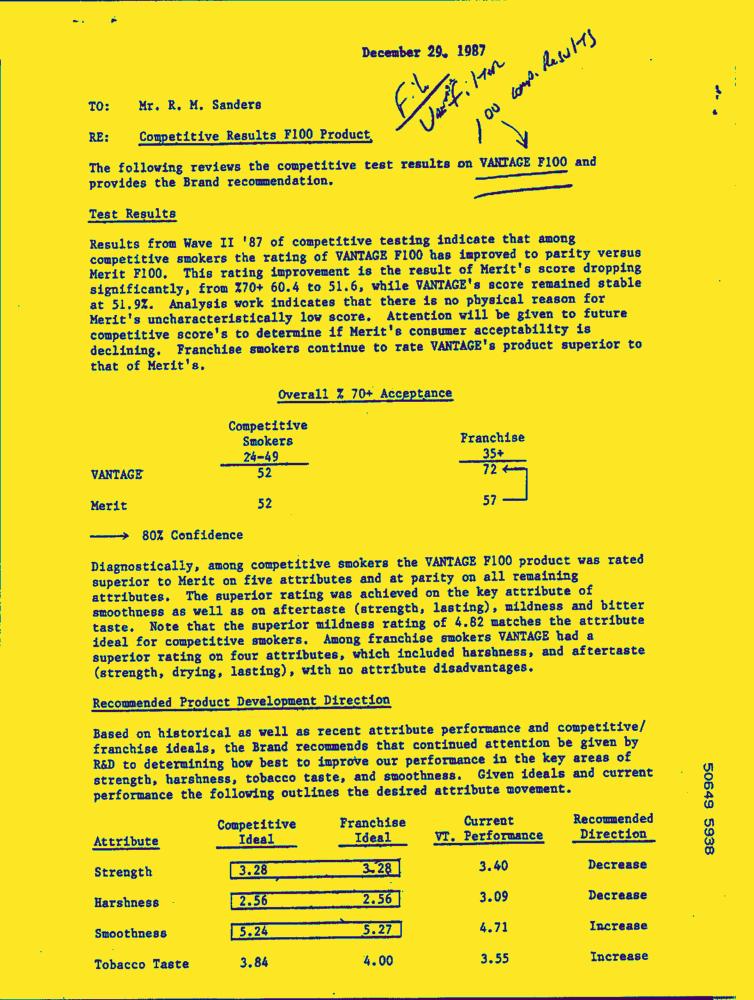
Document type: Letter-Doc